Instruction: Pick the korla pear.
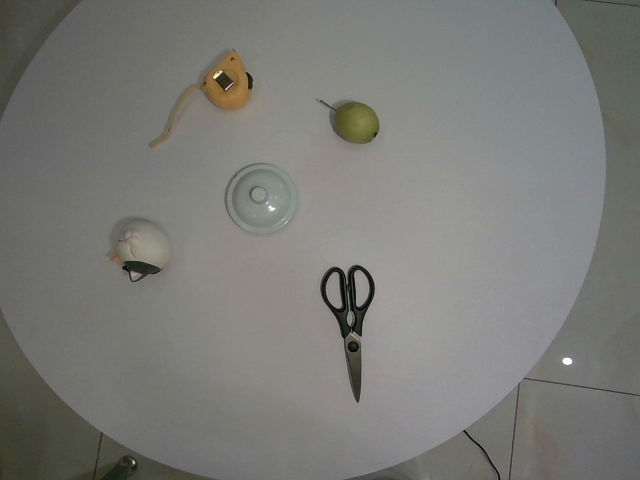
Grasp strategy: vertical